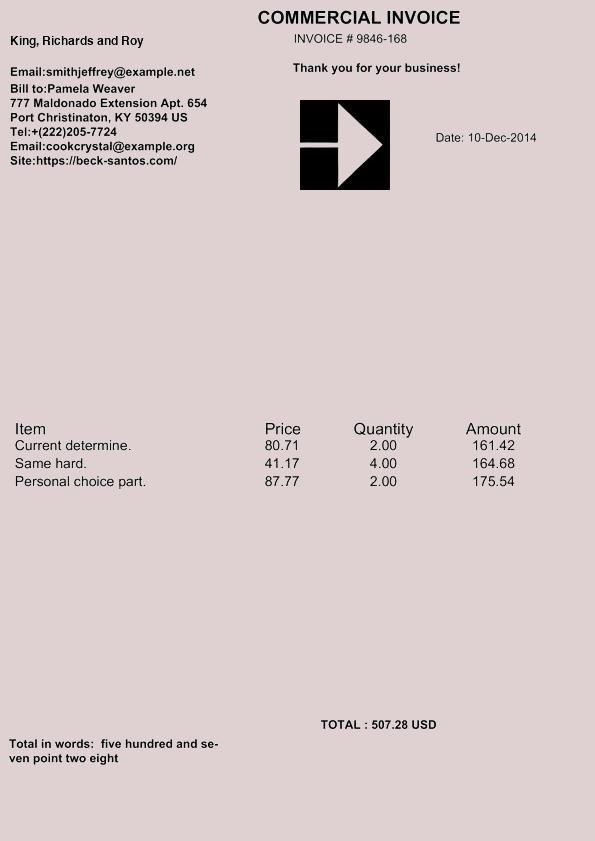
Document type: Invoice